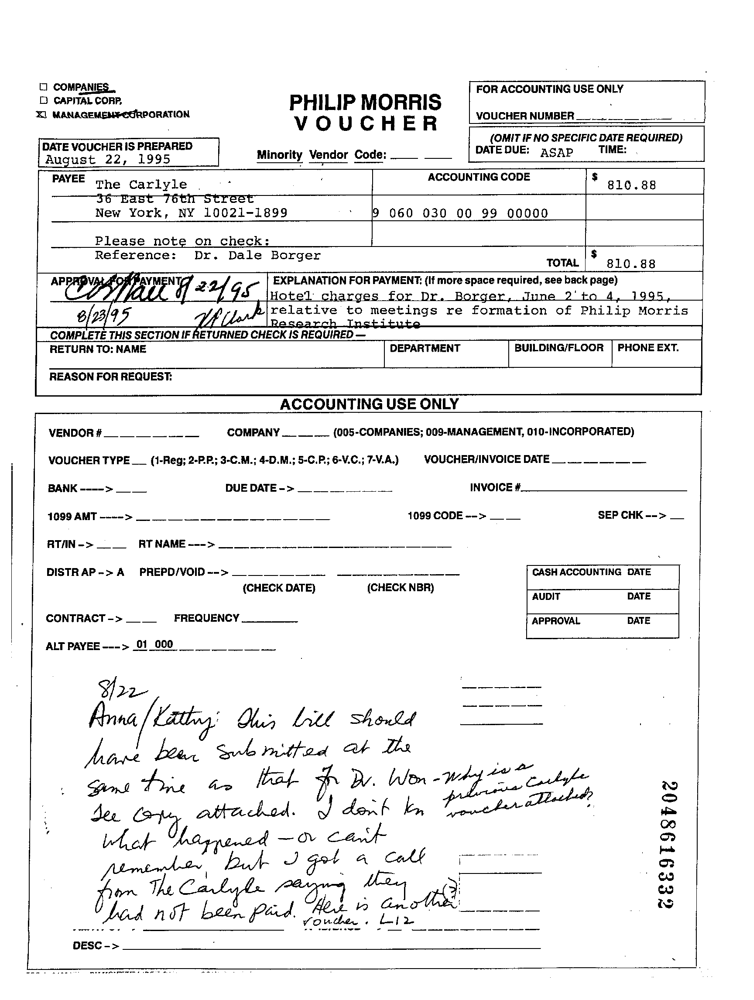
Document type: Invoice